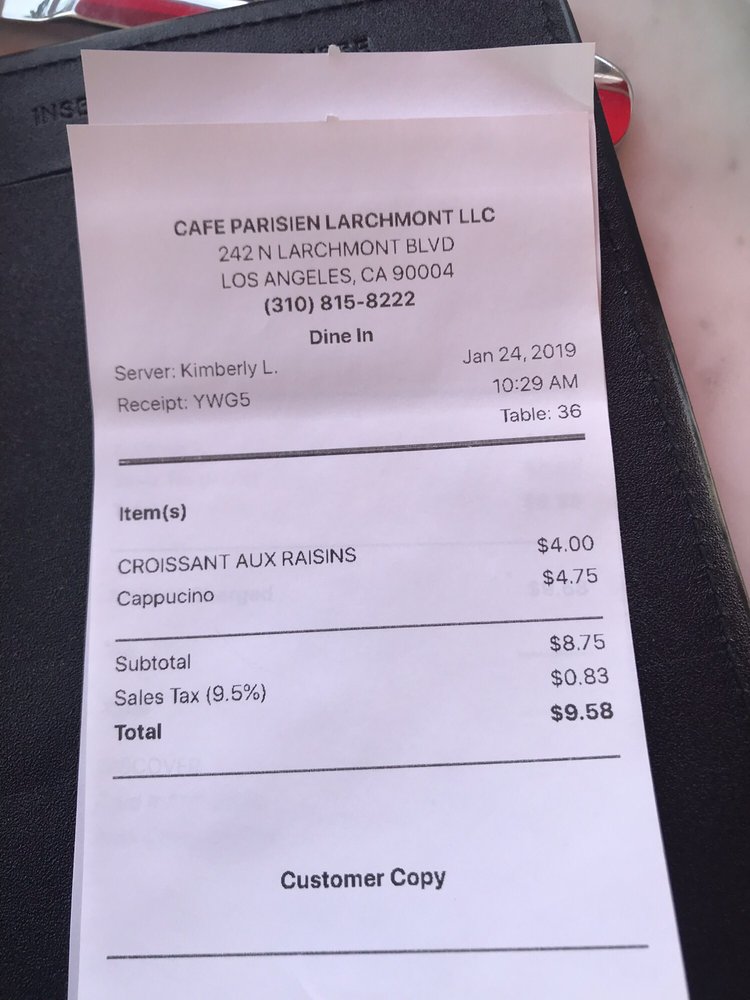
gt_parse: criticals: name: Total
price: $9.58
store: CAFE PARISIEN LARCHMONT LLC
tell: (310) 815-8222